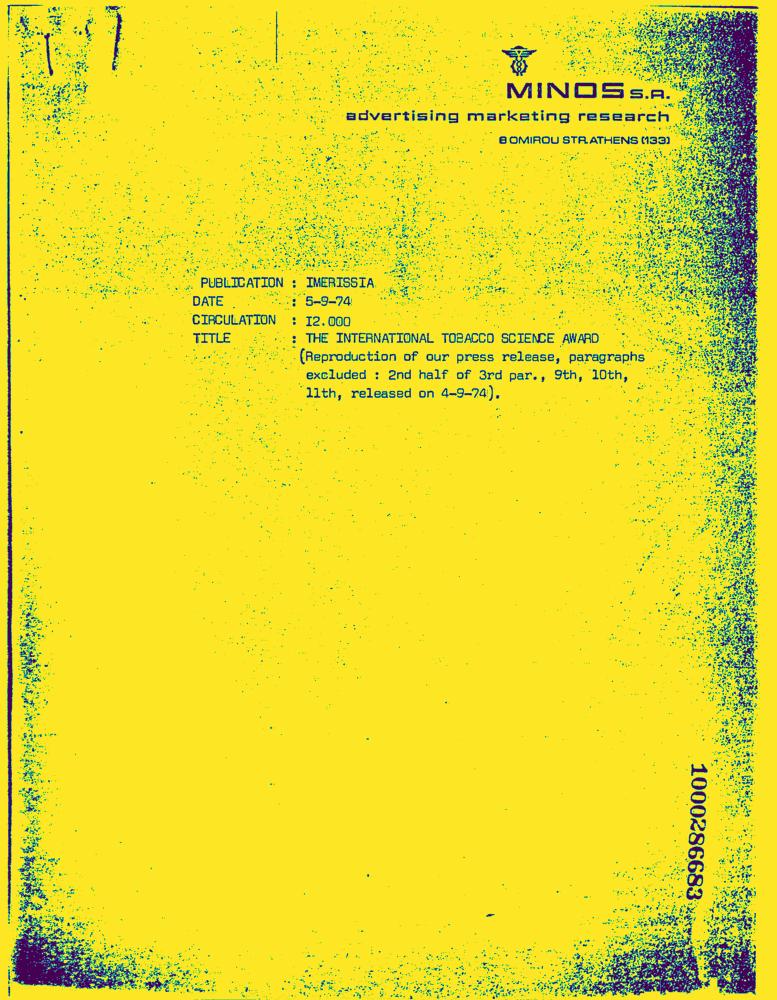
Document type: News-Article